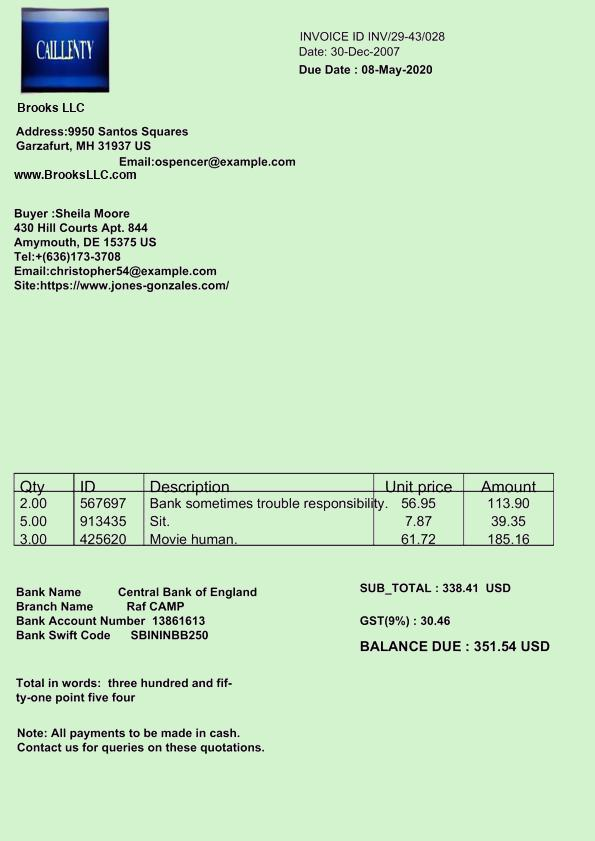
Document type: Invoice